Question: What appears to be the issue?
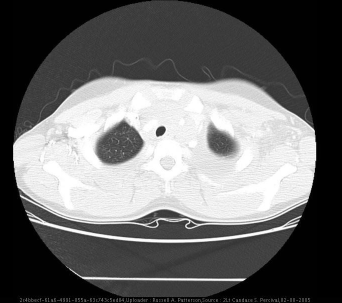
Answer: The findings suggest Image Findings:
CXR (AP Portable): mediastinal mass, left pleural effusion
Chest CT: large mediastinal mass spanning the anterior, middle, and posterior mediastinum and descending into abdomen and
                   encircling the aorta, large left and right pleural effusions
Abdomen and Pelvis CT: large mass descending from mediastinum into the retroperitoneal space and into the pelvis compressing
                                            the Inferior Vena Cava, Hydronephrosis of the Left kidney. CT Chest Image with left neck mass.. The patient might have a history of History (can include gestational age, or age in days, weeks, months):
Previously healthy 13 y/o female with shortness of breath on exertion..